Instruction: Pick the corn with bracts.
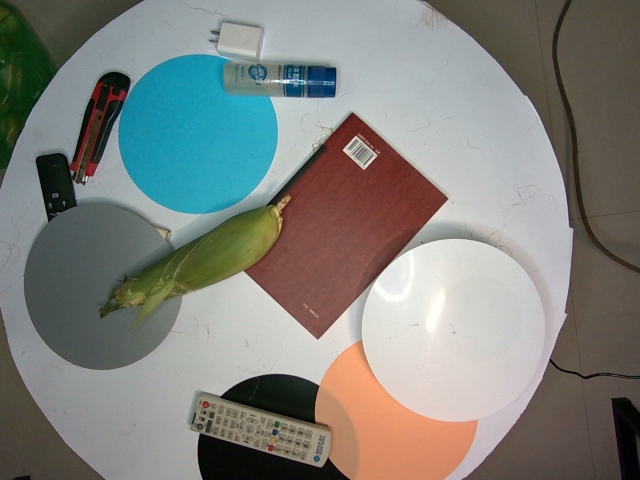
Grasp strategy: vertical